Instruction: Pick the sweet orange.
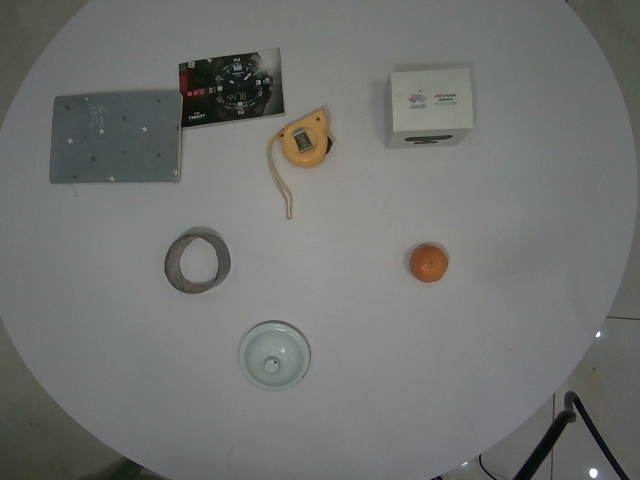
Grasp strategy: vertical